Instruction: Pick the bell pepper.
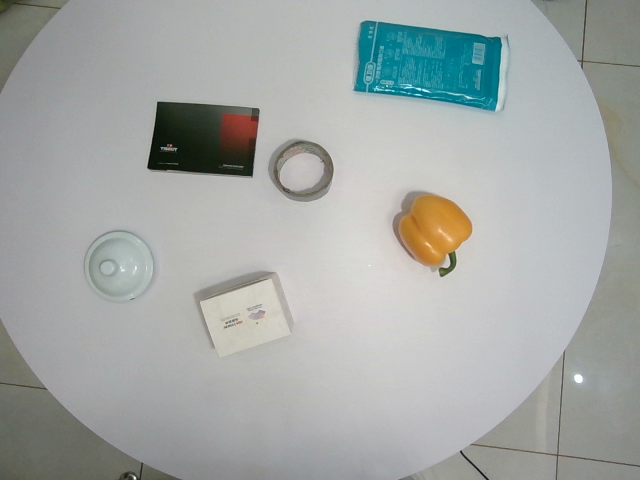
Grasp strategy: vertical